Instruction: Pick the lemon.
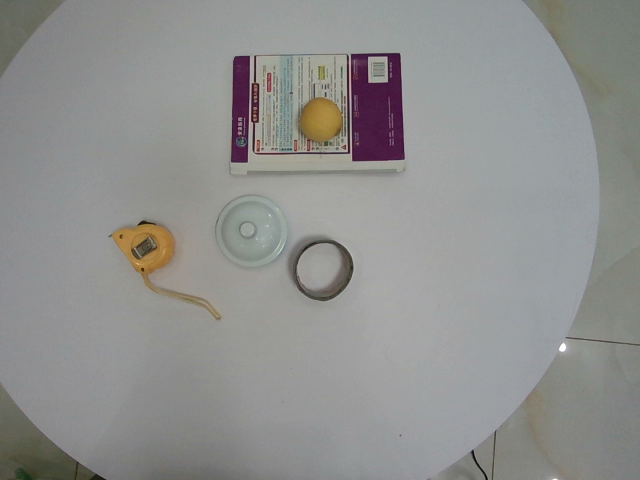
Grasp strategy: vertical